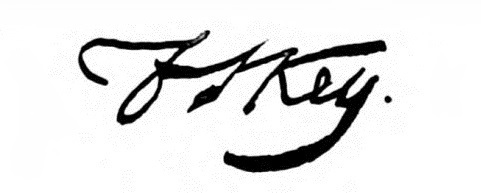
Signature of: francis scott key